Question: Explain the disease:
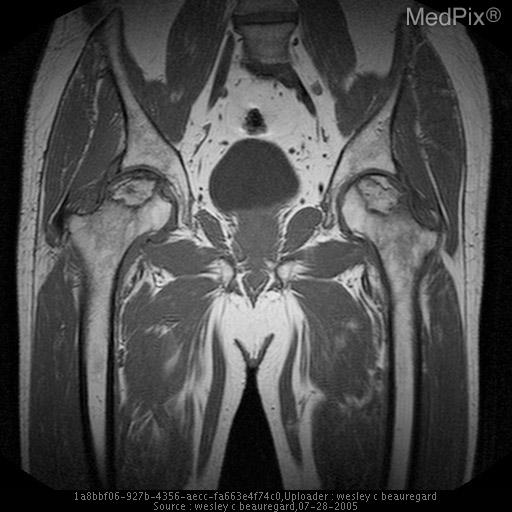
Answer: The disease is discussed as: Male to female ratio of femoral head avascular necrosis is 8 to 1. Etiologies are numerous, however in non-traumatic cases the etiology is poorly understood.  Glucocorticoid use and excessive alcohol intake are reported to account for more than 90 percent of cases.  One possible mechanism of steroid-induced osteonecrosis involves alterations in circulating lipids with resultant microemboli in the arteries supplying bone. A newer theory proposes that steroids induce changes in venous endothelial cells, leading to stasis, increased intraosseous pressure, and eventual necrosis.  Excessive alcohol use and the development of osteonecrosis have been linked for decades; fat emboli, venous stasis, and increased cortisol levels have all been implicated as etiologic factors.  Patients with SLE who have taken glucocorticoids are at greatest risk, although occasional cases have been noted in the absence of steroid therapy.  In addition to their role in patients with SLE, antiphospholipid antibodies may be associated with an increased risk of osteonecrosis in other individuals. Fracture or dislocation may cause damage to the extraosseous blood vessels supplying the affected region. Osteonecrosis is common in patients with homozygous sickle cell disease. Approximately 50 percent of affected patients develop osteonecrosis by the age of 35.  Gaucher disease results in the accumulation of cerebroside-filled cells within the bone marrow. This process may lead to compression of the vasculature and subsequent osteonecrosis.   Osteonecrosis can occur following renal transplant, but usually multifocal. There is increased prevalence with thrombophillic disorders such as the factor V Leiden mutation.  HIV may confer an increased risk of developing osteonecrosis of the femoral head as well as individuals undergoing radiation therapy.  There are two types of osteonecrosis limited to children: idiopathic osteonecrosis of the femoral head (Legg-Calv?-Perthes disease); and osteonecrosis occurring in children, usually adolescents, with a slipped capital femoral epiphysis.